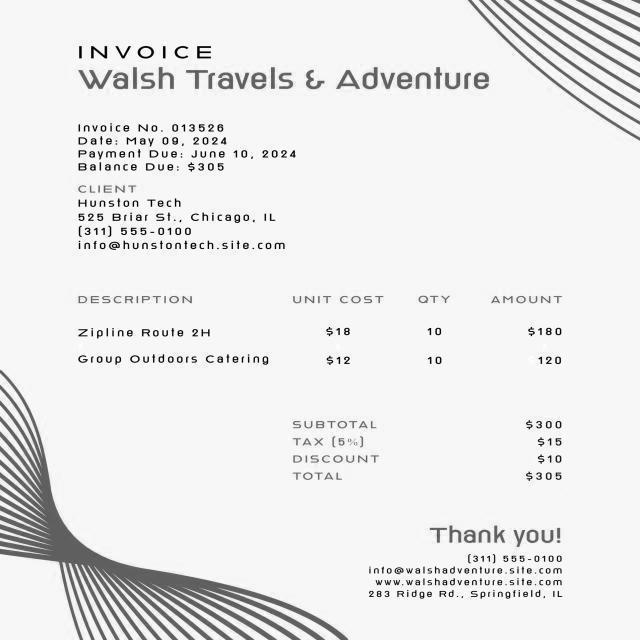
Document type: Invoice